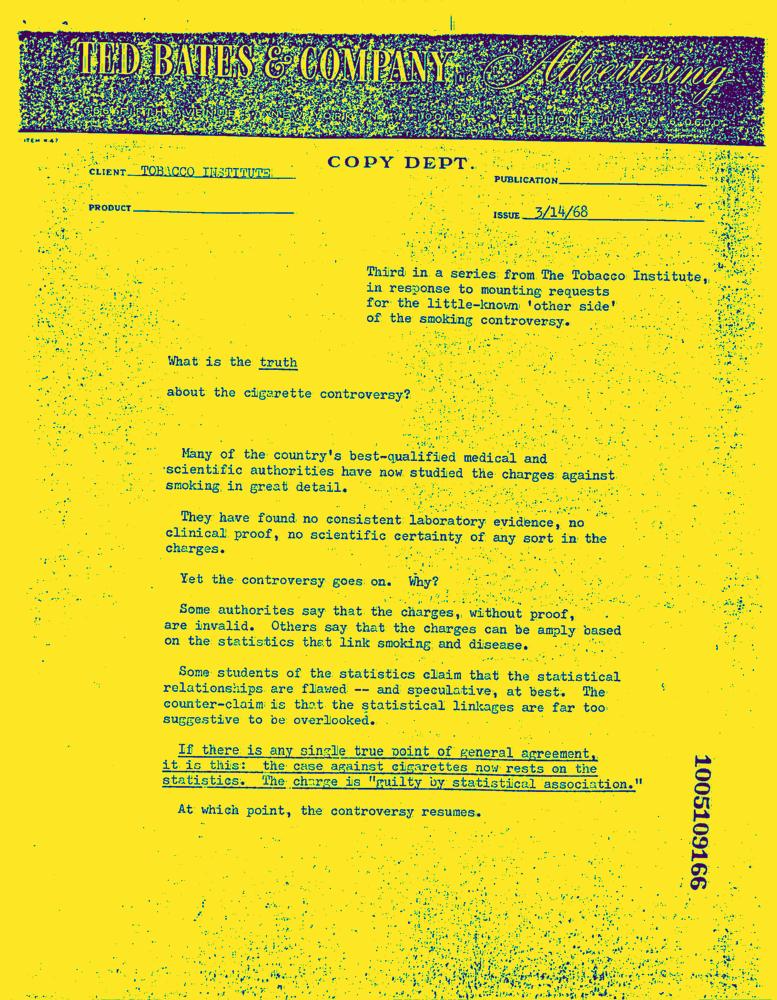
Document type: AD